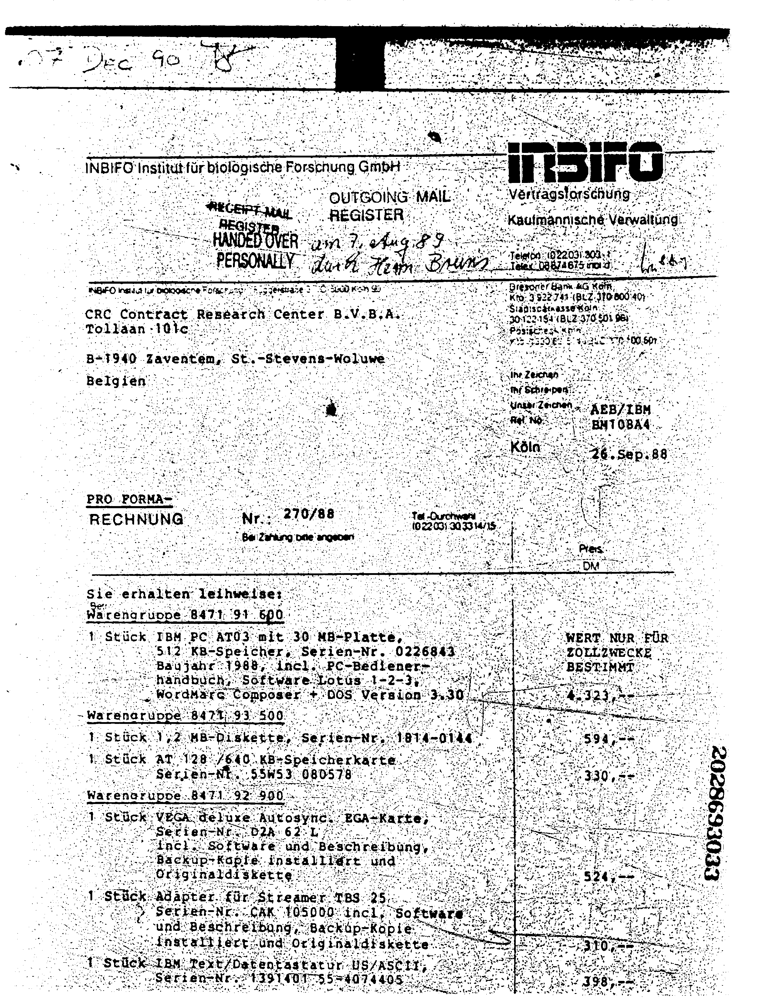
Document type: Invoice